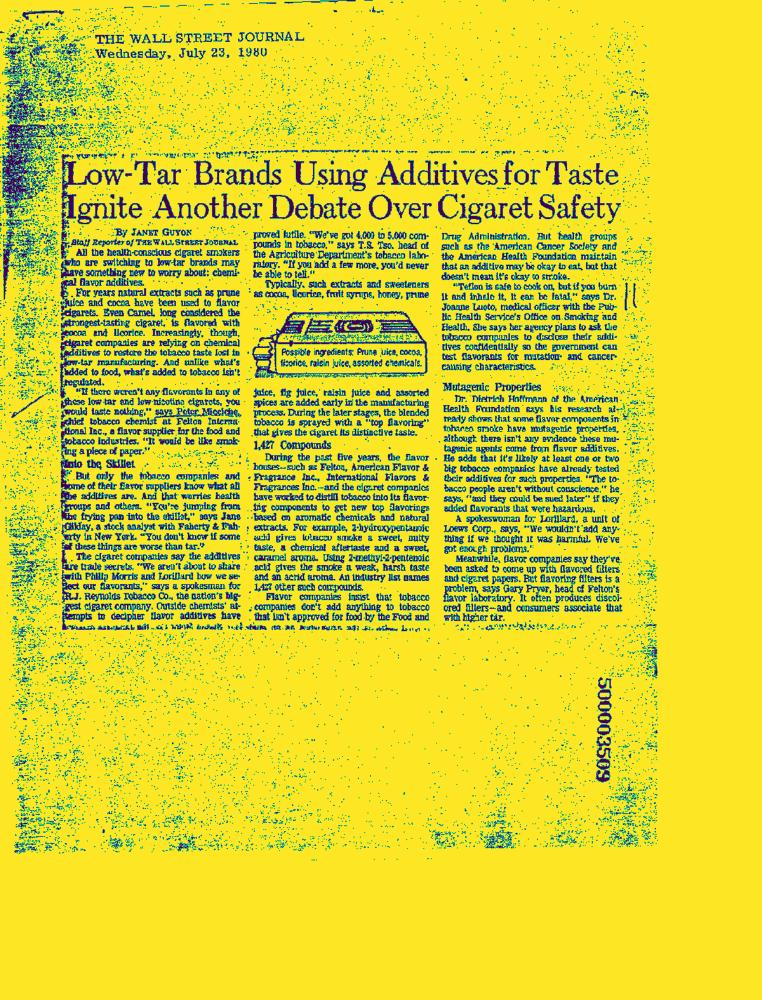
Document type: News-Article